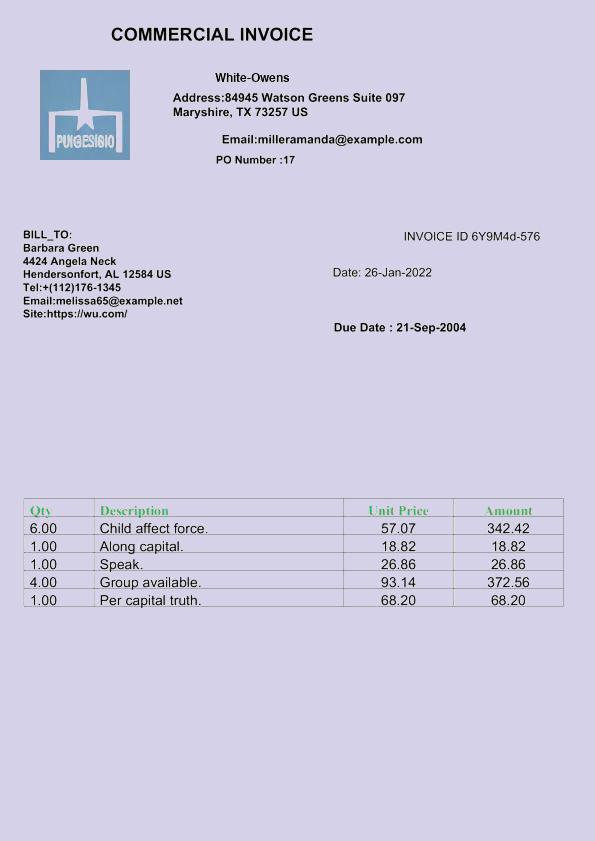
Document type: Invoice